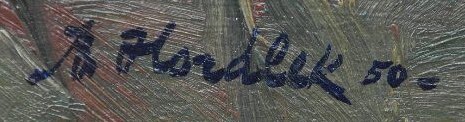
Signature of: bedřich horálek